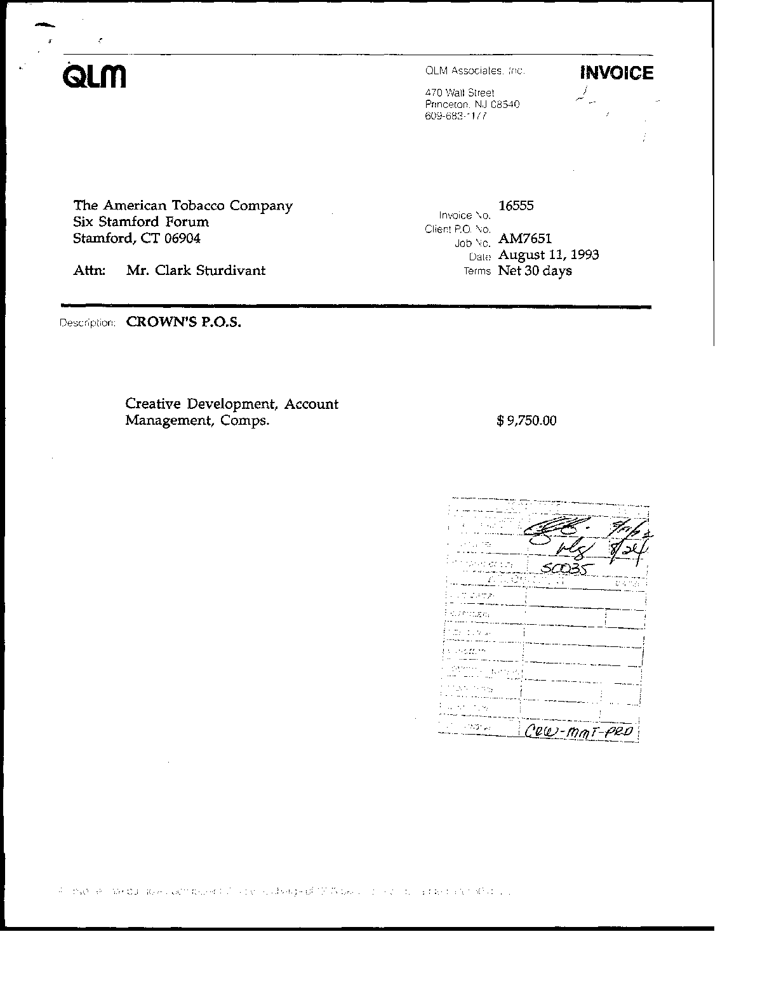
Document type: Invoice